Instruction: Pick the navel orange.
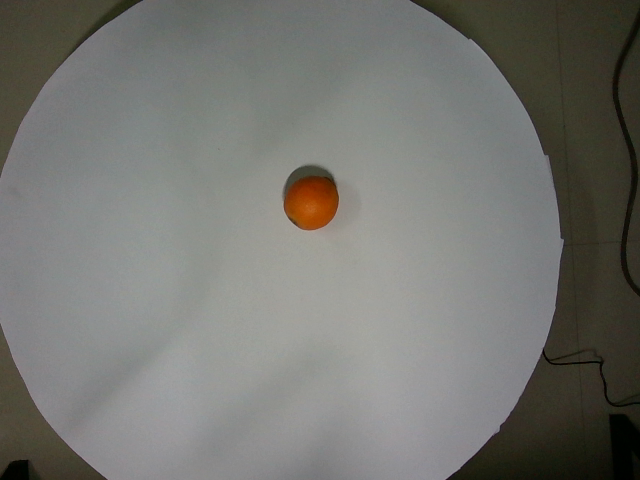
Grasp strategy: vertical